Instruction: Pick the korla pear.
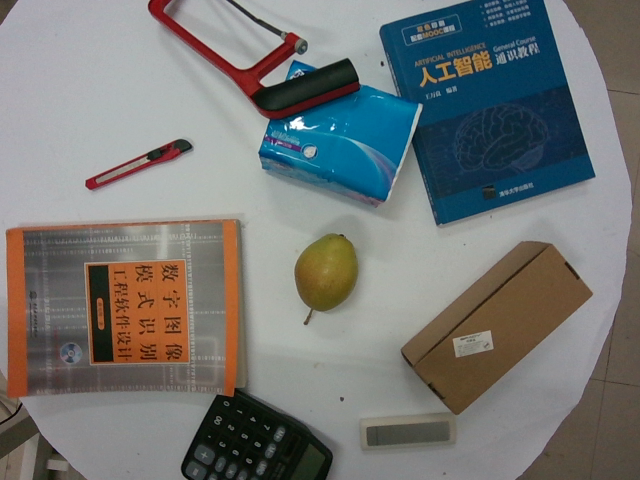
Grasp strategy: vertical